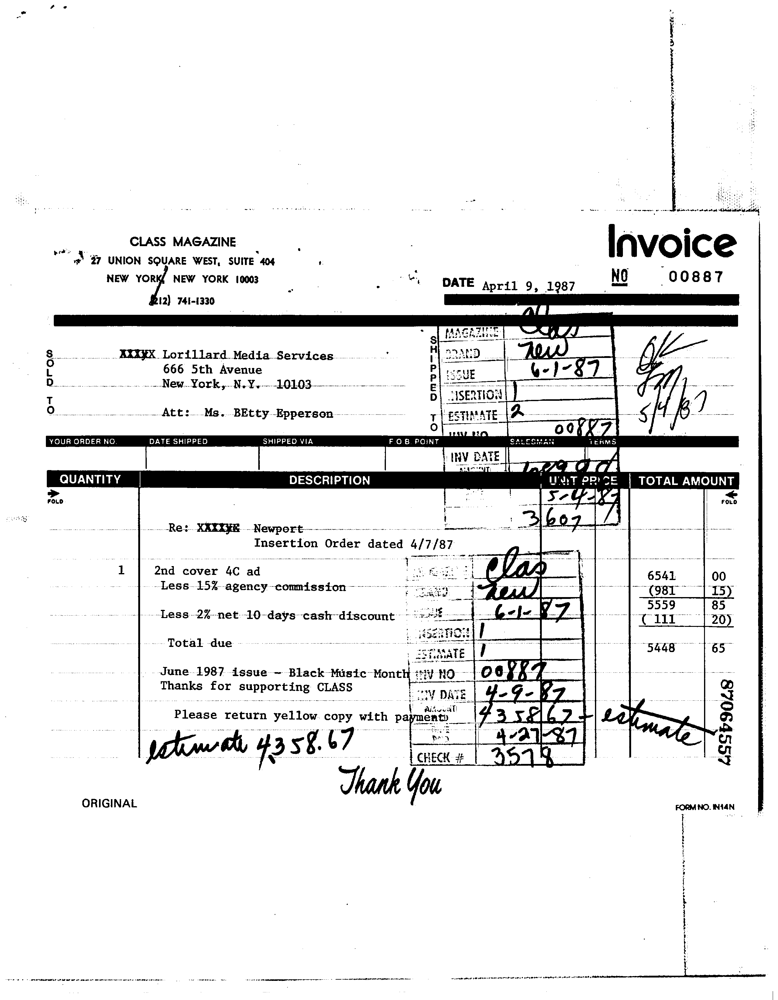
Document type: Invoice